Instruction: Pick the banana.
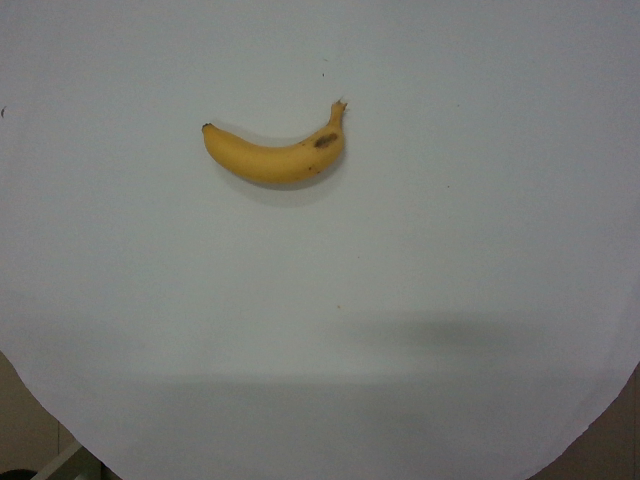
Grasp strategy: vertical